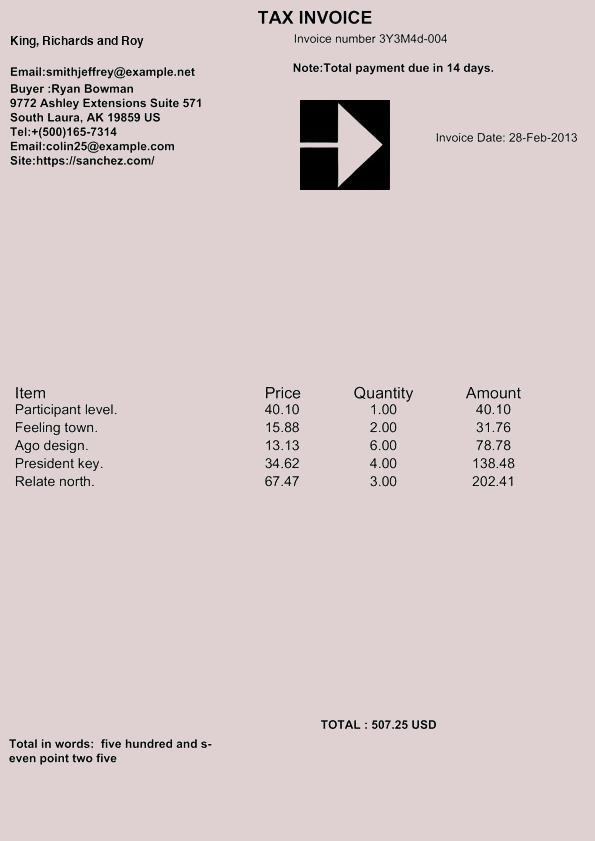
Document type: Invoice